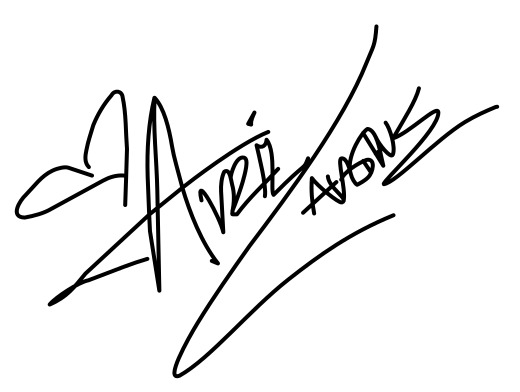
Signature of: avril lavigne